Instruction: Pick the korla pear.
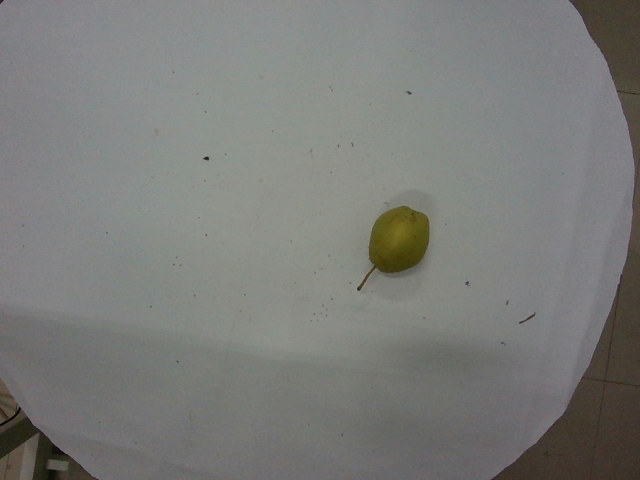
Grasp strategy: vertical